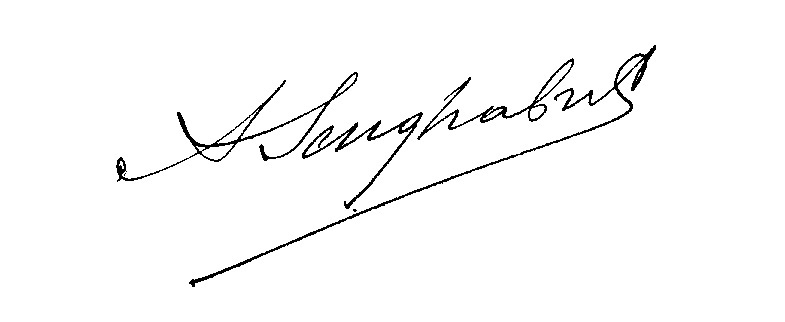
Signature of: kaddour benghabrit